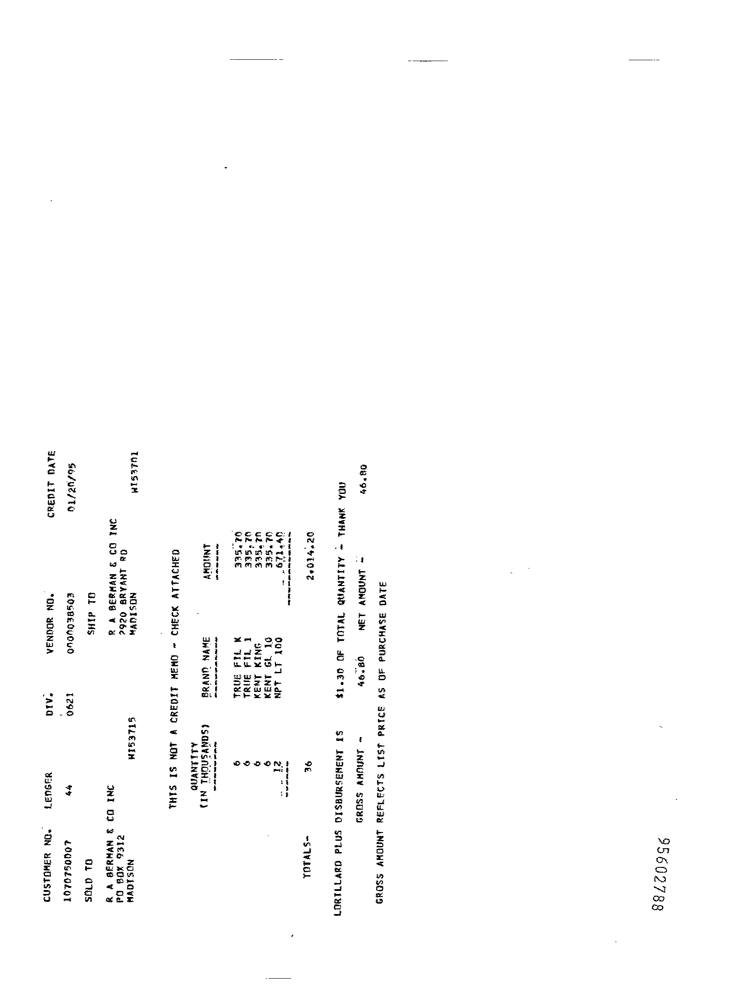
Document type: Invoice